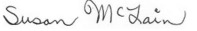
Signature of: susan mclain